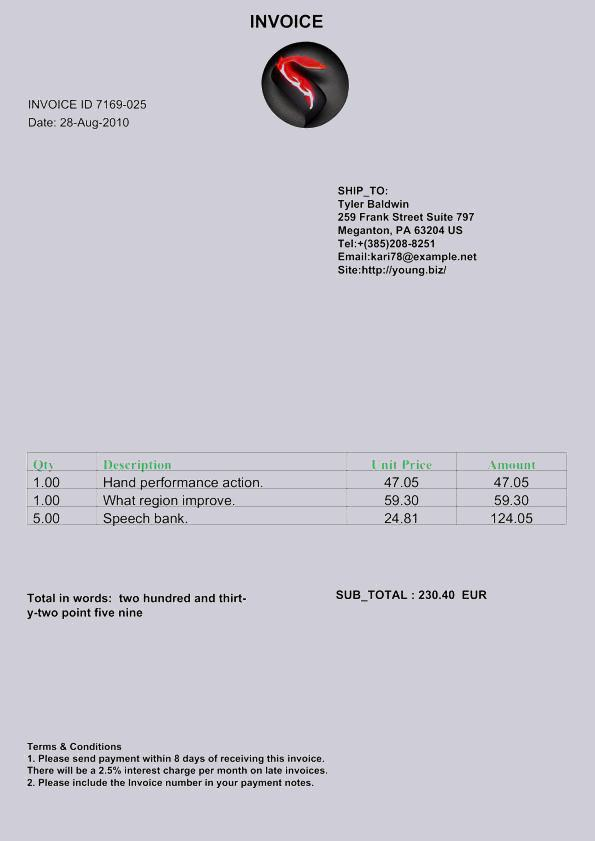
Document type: Invoice